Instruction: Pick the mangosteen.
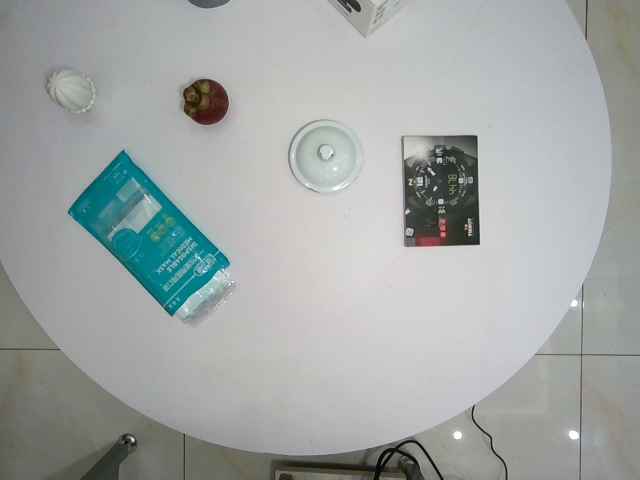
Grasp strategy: vertical